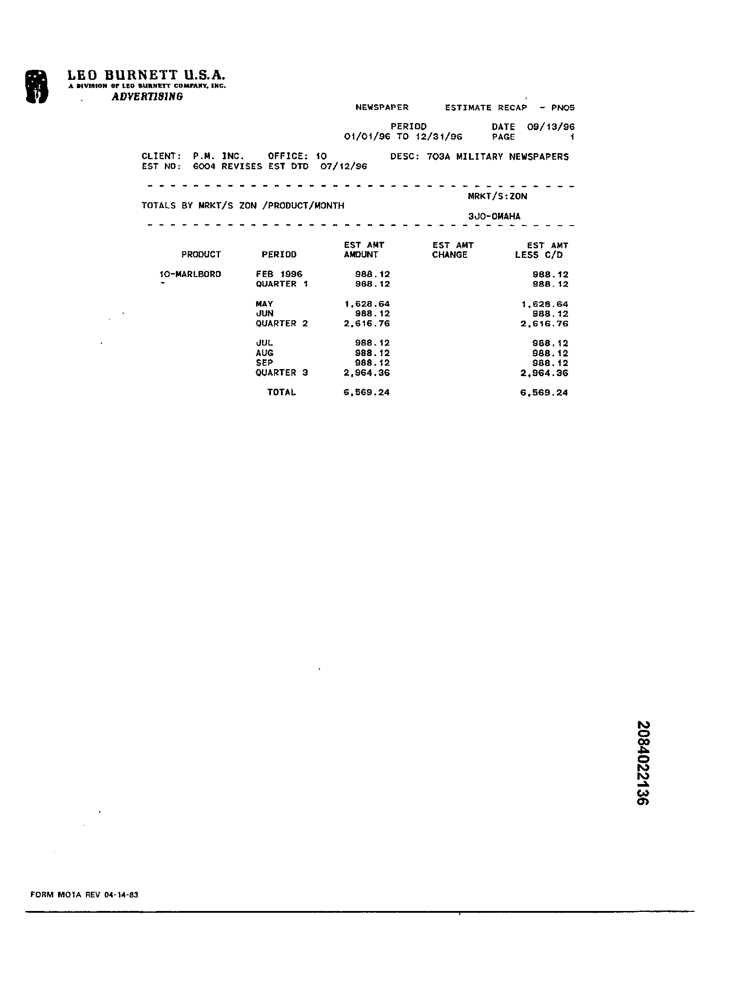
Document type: Invoice